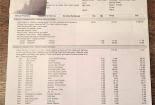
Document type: Invoice